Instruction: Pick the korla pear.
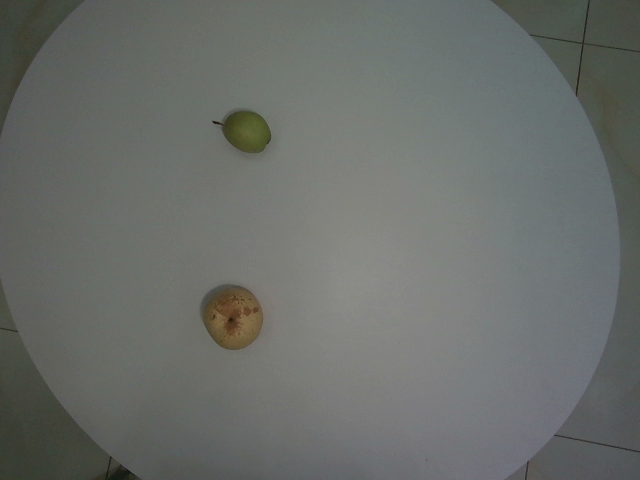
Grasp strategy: vertical